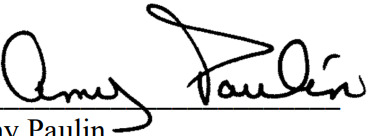
Signature of: amy paulin